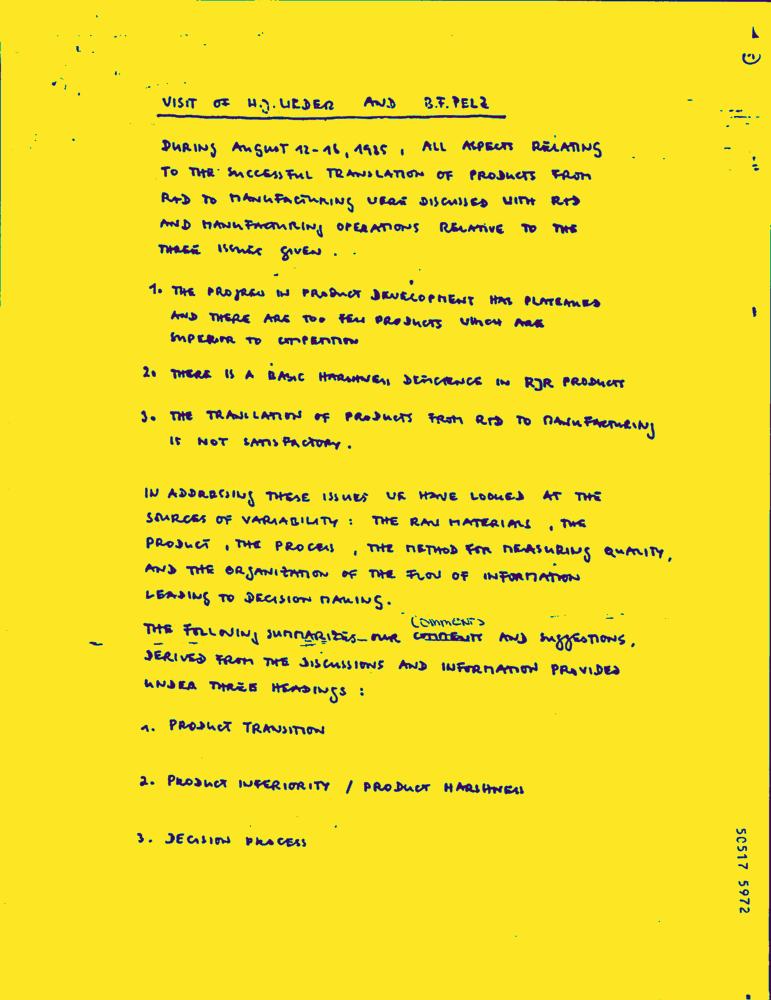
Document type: Hand-Written